Question: Talk about the condition:
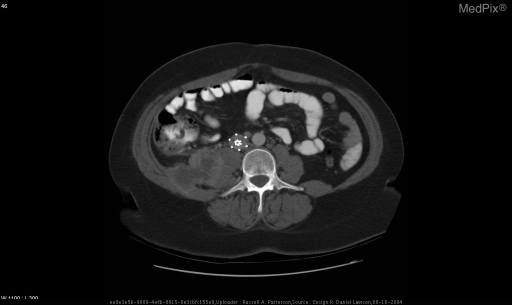
Answer: The disease is discussed as: Psoas abscess is an uncommon and potentially deadly disease usually following a protracted and insidious course. Classically a patient with a psoas abscess presents with a triad of complaints of flank pain, a prolonged fever, and a limitation in hip movement, however, other symptoms include a pain or mass in the thigh,loin or flank, malaise, weight loss, and a flexion contracture of the hip joint. When the cause of the infection is not identifiable the psoas abscess is considered “primary”, otherwise, it is “secondary”. In the US 60% of psoas abscess cases are primary, 88% of which are caused by Staphylococcus aureus. For cases involving a secondary psoas abscess the most significant cause is Crohn’s disease; local infectious processes involving the gastrointestinal tract, urinary tract, and bones are also significant causes. In this patient the psoas abscess was located on the same side that a heminephrectomy was performed a year prior to presentation suggesting a possible link. There are a few reported cases of psoas abscess formation following nephrectomy.

Because of the insidious nature and variation in clinical presentation of this disease the diagnosis is often delayed. Plainfilm, ultrasound and computed tomography (CT) have proven useful in the diagnosis. On plainfilm a psoas abscess may appear as a mass or blur the ipsilateral psoas muscle edge. Ultrasound (US) is a rapid screening method for identifying a retroperitoneal abscess which appears as an hypoechoic mass. However, US cannot identify the cause of the abscess and requires an experienced technician. CT has the highest sensitivity for diagnosing psoas abscess and remains the method of choice for describing the structure of the lesion and identifying the underlying cause.

Treatment of the abscess typically begins with a CT guided biopsy followed by drainage and antibiotic therapy. If at all possible the abscess should be drained via the less invasive method of radiological guided percutaneous needle aspiration; however, if this fails, open surgical drainage should be performed.